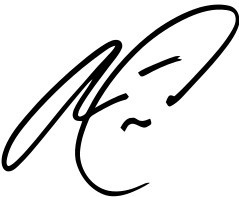
Signature of: andré carson